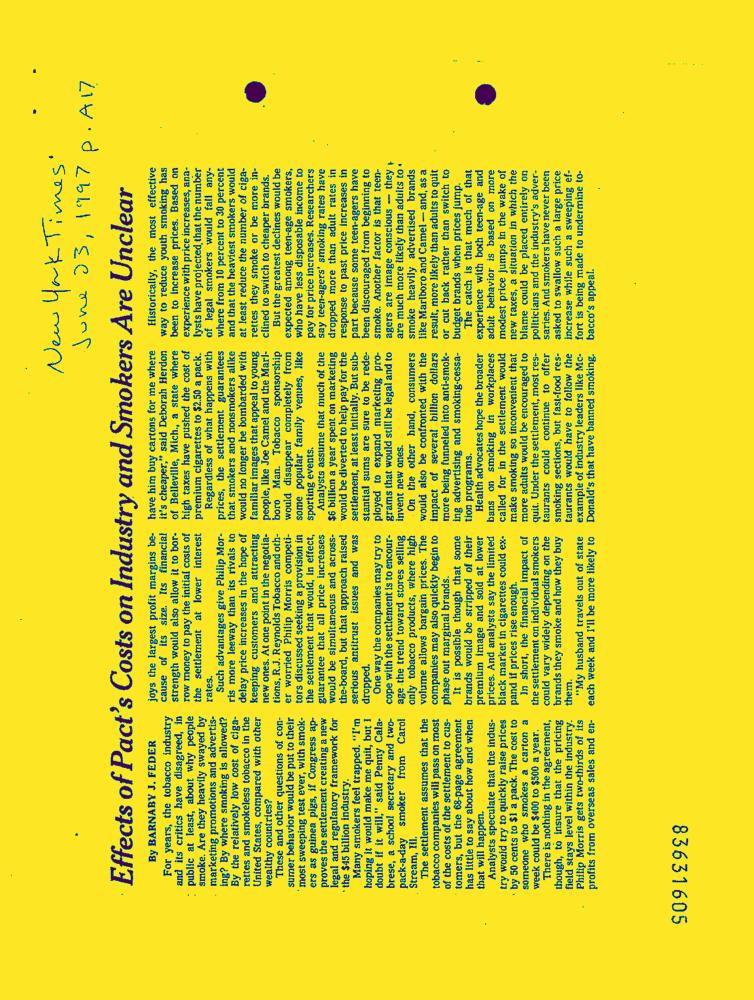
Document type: News-Article